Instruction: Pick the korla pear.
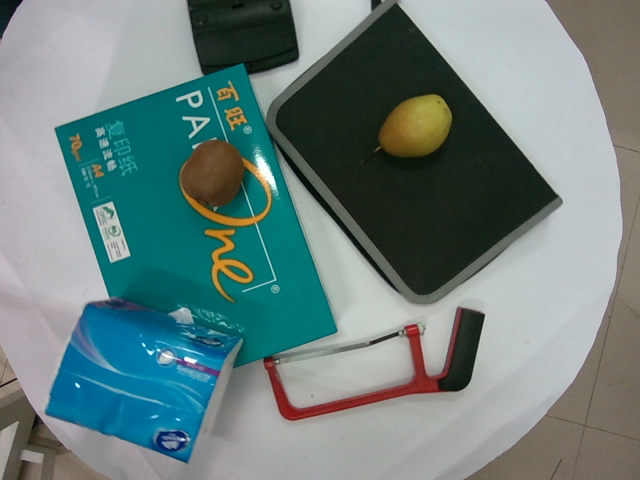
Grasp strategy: vertical